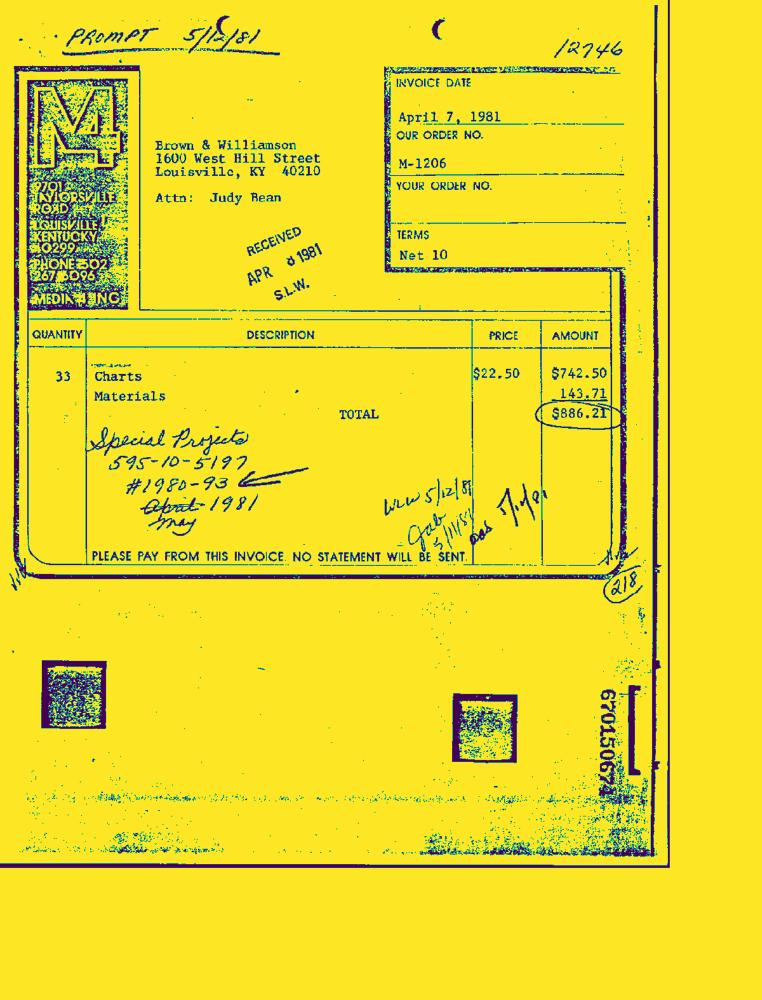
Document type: Invoice-Doc